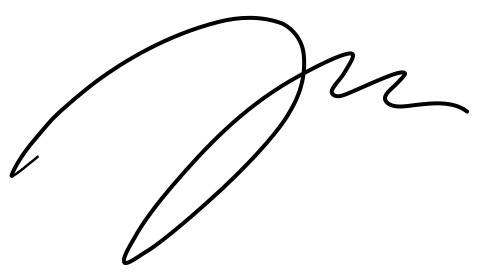
Signature of: konstantin ernst